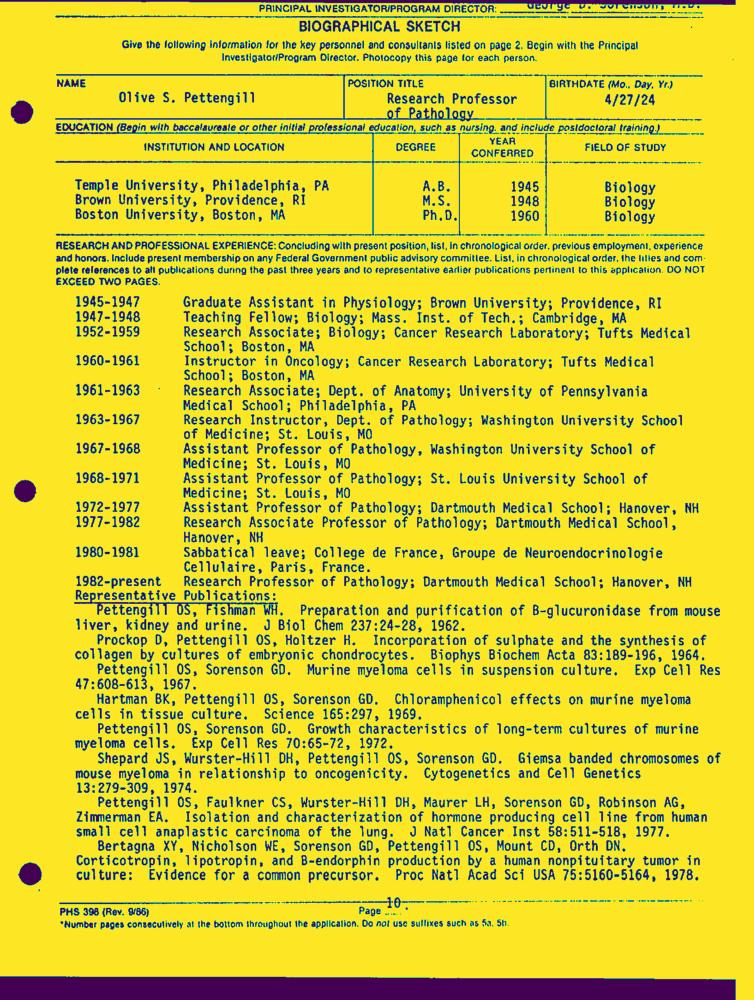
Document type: Resume-Doc